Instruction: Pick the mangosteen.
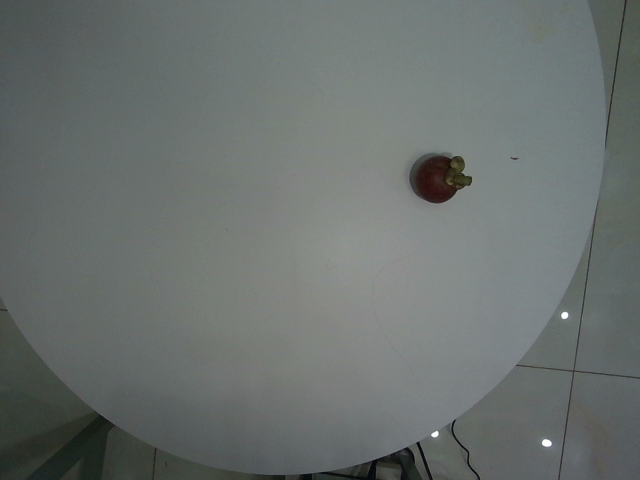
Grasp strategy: vertical